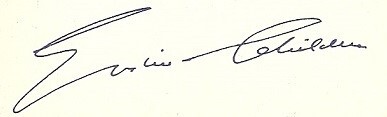
Signature of: erskine hamilton childers